Question: What is the suspected problem?
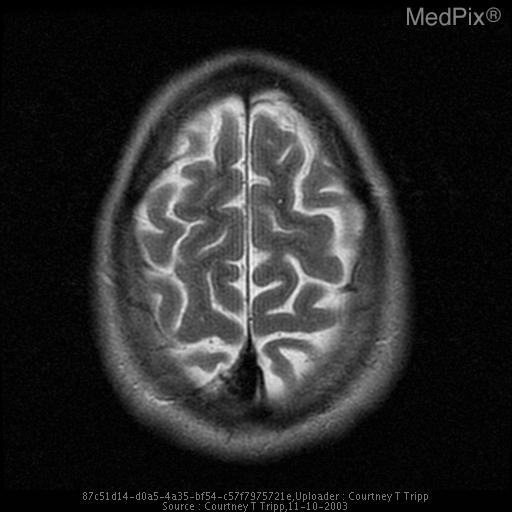
Answer: The findings suggest Right posterior parietal lobe arteriovenous malformation measuring
2.1 x 1.5 x 1.7cm with no obvious deep drainage noted and no eloquent brain
parenchyma involved.  As an MRA was not obtained, a aneurysm cannot be
entirely excluded.. Right posterior parietal lobe arteriovenous malformation.  This malformation has an enlarged feeding artery from a branch of the distal right middle cerebral
artery and a large draining vein which communicates with the superior
sagittal sinus.. The patient might have a history of History: 21y.o. male s/p resection of upper back melanoma with clear margins, work up for possible metastatic melanoma to the brain prior to selection for an NIH study for melanoma vaccine. No symptomatic complaints.  This young individual underwent a brain MRI with contrast to determine possible melanoma metastatic lesions to the brain.  An incidental arteriovenous malformation was discovered on imaging..